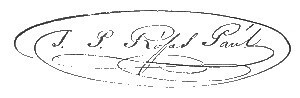
Signature of: juan pablo rojas paúl